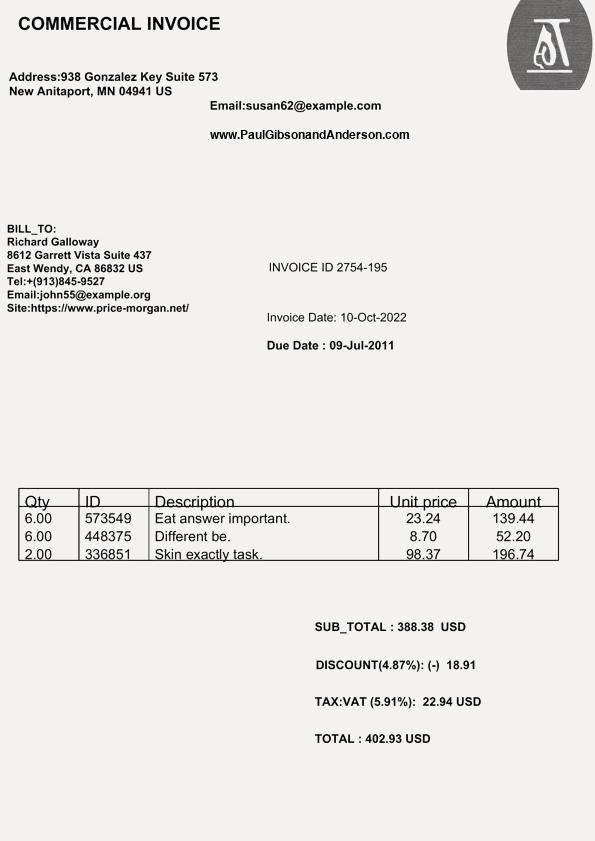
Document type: Invoice